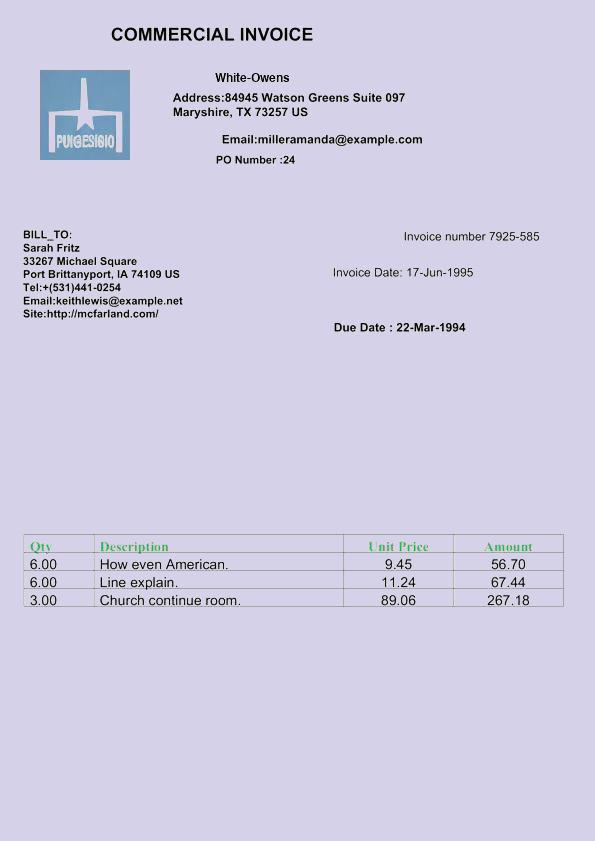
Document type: Invoice